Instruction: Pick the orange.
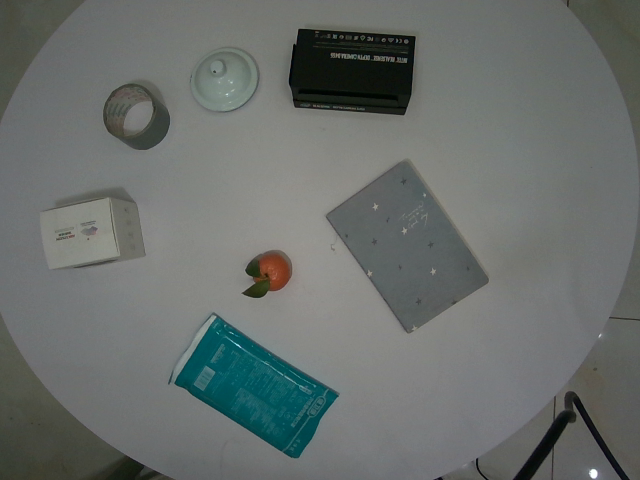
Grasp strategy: vertical